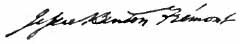
Signature of: jessie benton frémont